Question: What is the estimated tax bill amount according to the document?
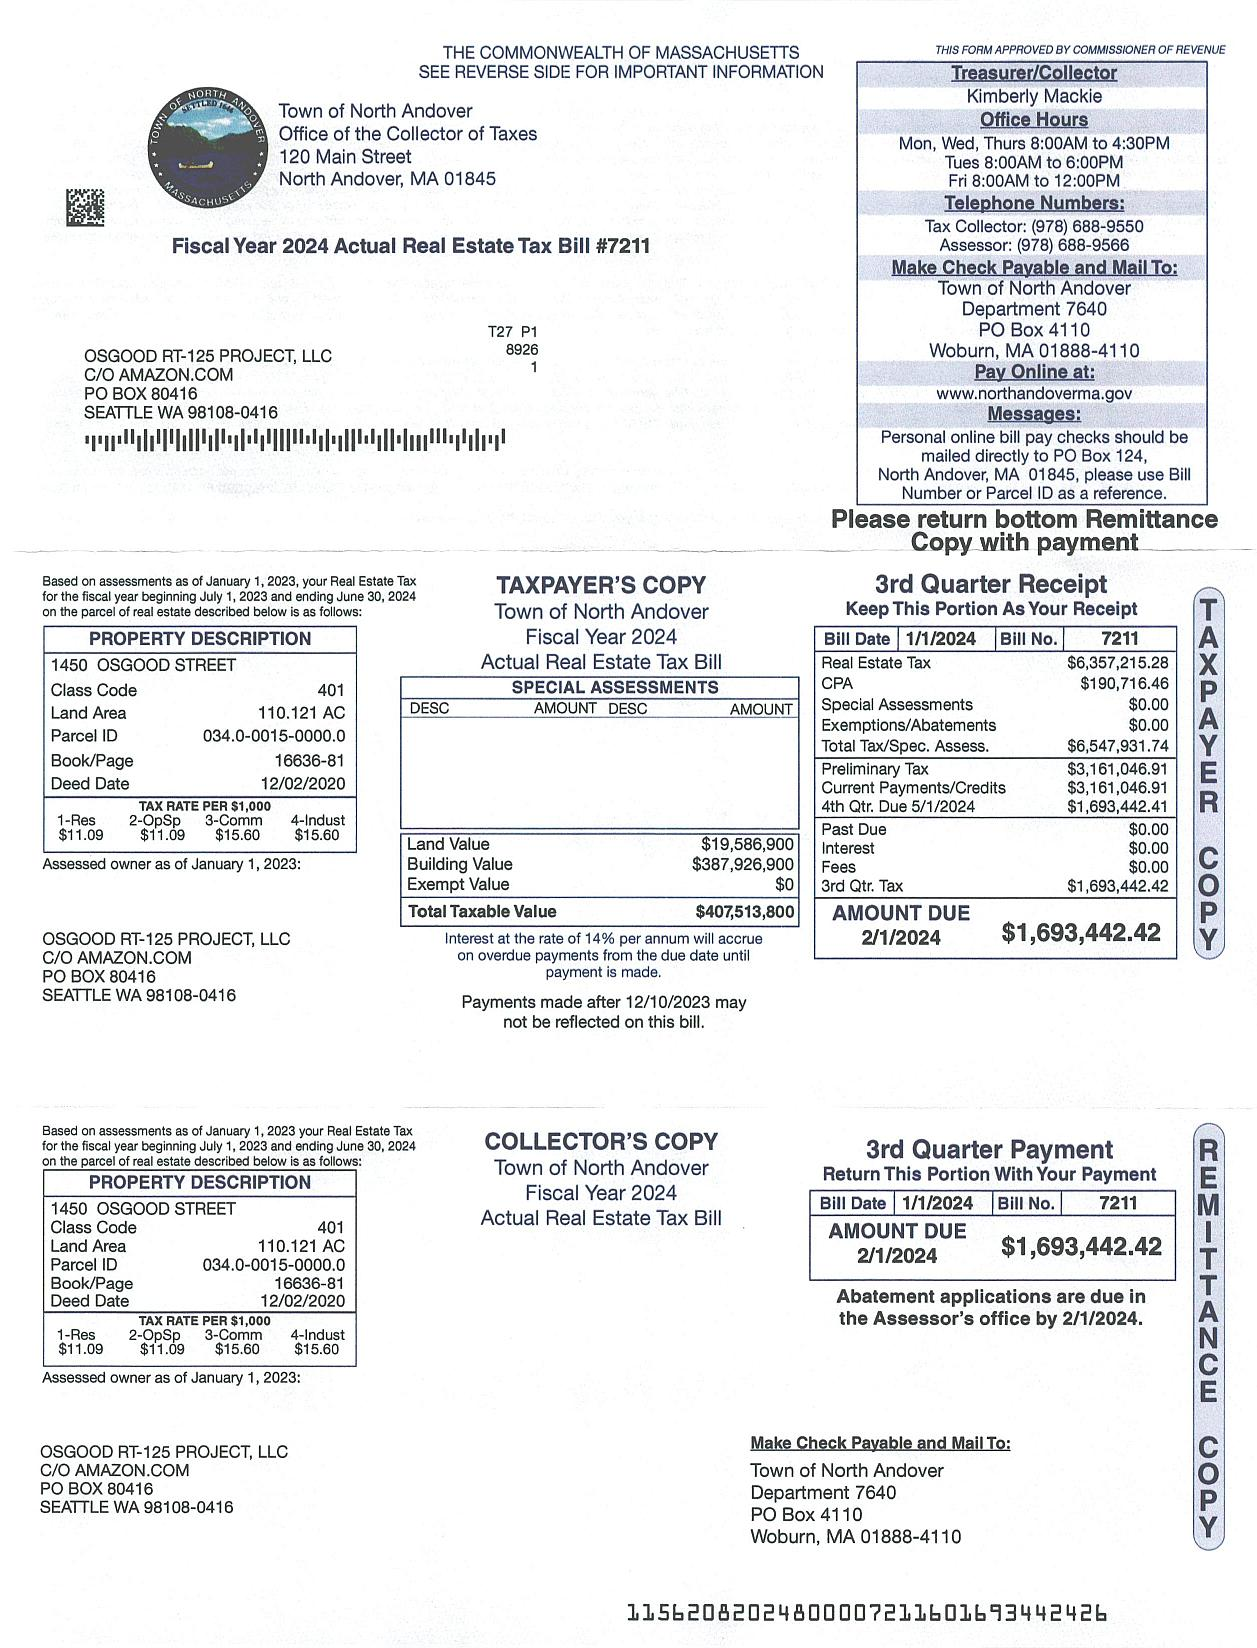
Answer: "$1,693,442.42 "